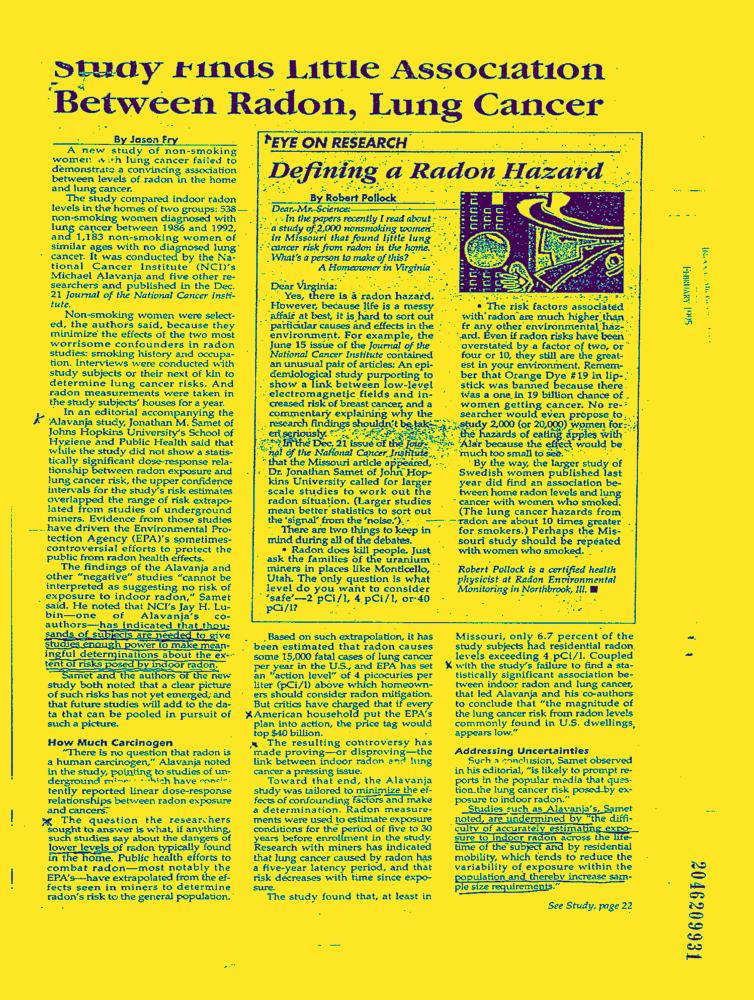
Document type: News-Article